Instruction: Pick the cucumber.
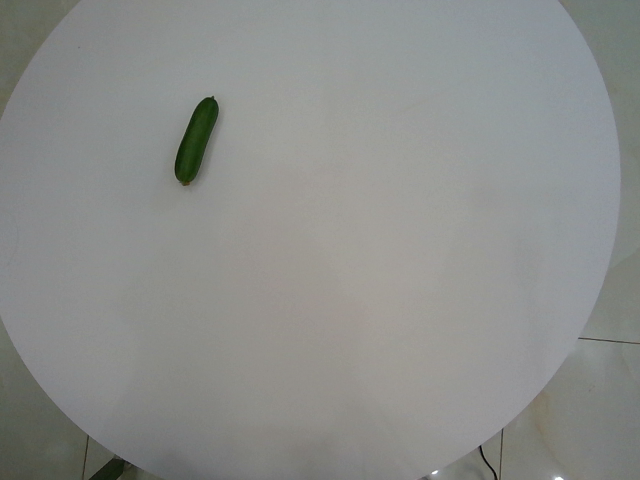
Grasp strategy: vertical